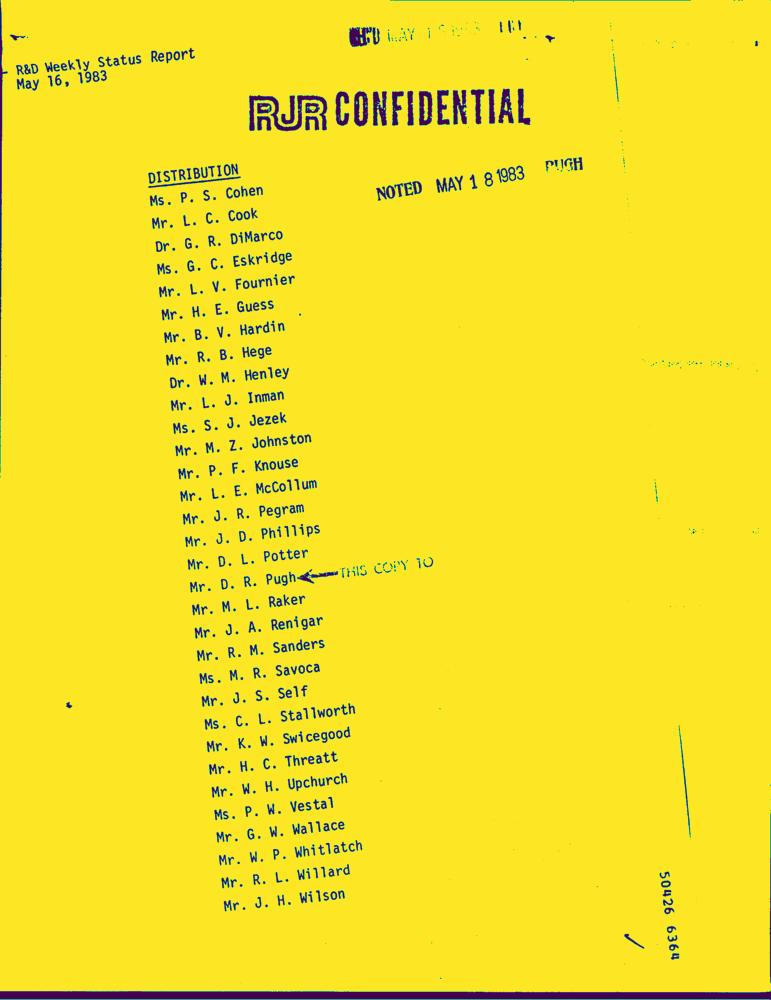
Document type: Letter-Doc